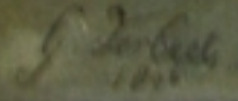
Signature of: gijsberta verbeet